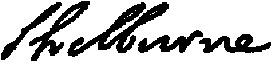
Signature of: william petty 2nd earl of shelburne